Question: Can you provide the account number mentioned in the document?
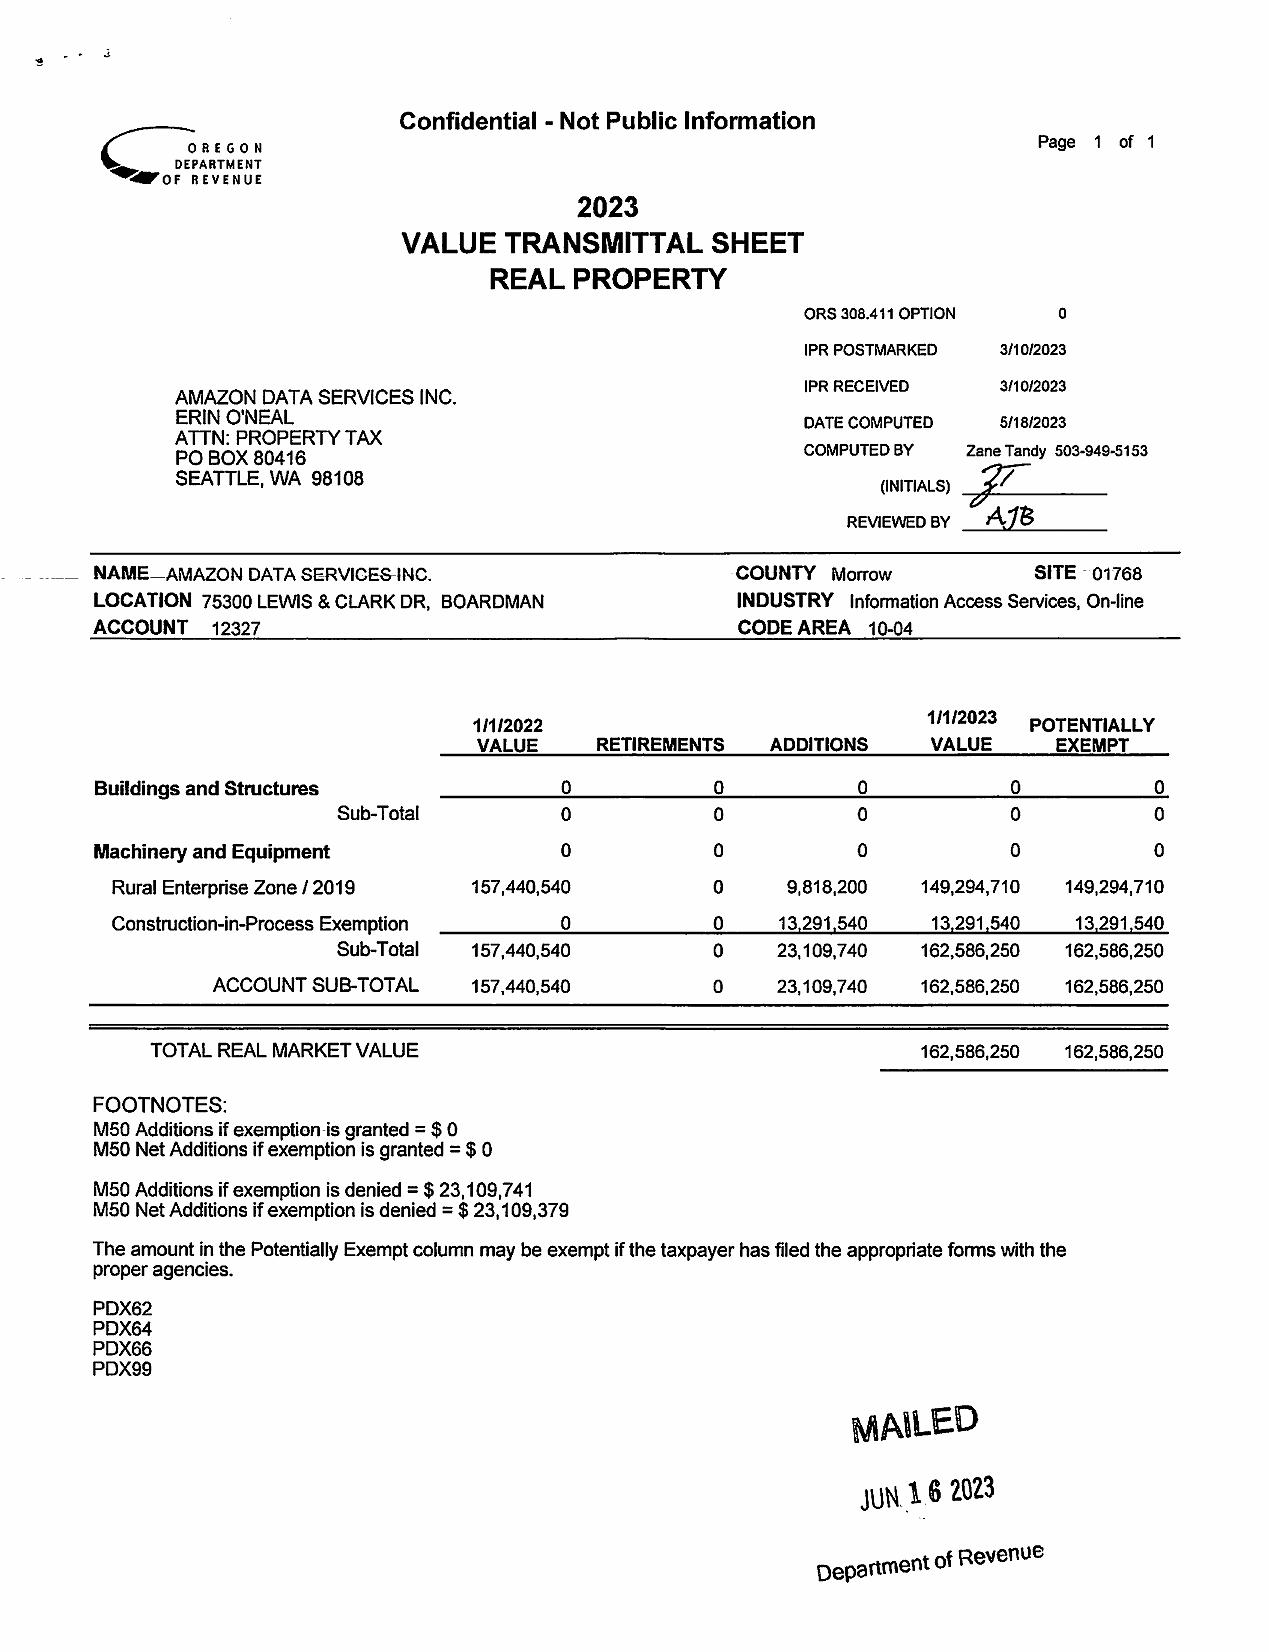
Answer: "12327"